Patient: Male, age 75
A 75-year-old male was admitted to our hospital complaining of persistent fever with general malaise for approximately 1 week. The patient had a productive cough and his medical history showed that he had diabetes mellitus (HbA1C 9.2%), hypertensive cardiovascular disease, and chronic obstructive pulmonary disease. He used oral medication and an inhaled bronchodilator to control his aforementioned diseases. In the admission survey, a complete blood count revealed that the patient had leukocytosis (WBC 21,000 muL). Moreover, a biochemistry survey showed that he had an elevated C-reactive protein level (20.3 mg/dl). A chest X-ray revealed that his left upper lobe was consolidated. The blood culture and sputum culture were performed at the admission under the impression of pneumonia. First, intravenous third-generation cephalosporin (ceftriaxone) combined with macrolide (azithromycin) were used. The patient's clinical symptoms improved slowly, but he developed a high fever. A chest computed tomography (CT) performed 1 week later still showed left upper lung consolidation (Fig. 1). The bacteria laboratory then reported gram-positive bacilli growth in the patient's blood culture, and the acid-fast stain of the bacteria in blood specimen was also revealed to be positive. Nocardia spp. was highly suspected. We performed a bronchoscopy for the lung lesion, and multiple white cheese-like plaque coatings were observed over the left upper lobe bronchial orifice. The transbronchoscopy washing, brushing, and biopsy were performed. The sputum specimen direct smear showed acid-fast stain positive bacilli, and a biopsy specimen showed granulomatous inflammation. According to the blood culture data and bronchoscopy results, a Nocardia spp. pulmonary infection with sepsis was highly suspected. Hence, we changed the antibiotics to intravenous carbapenum (imipenem) and sulfonamide trimethoprim. The patient's clinical condition improved gradually. After 2 weeks, two sets of blood culture at admission finally showed Tsukamurella tyrosinosolvens. Moreover, three transbronchoscopy washing specimen cultures revealed Mycobacterium bovis 1 week later. We started isoniazid, rifabutin, and ethambutol treatment for the lung lesion immediately. The use of imipenem was 3 weeks and the sulfonamide and trimethoprim treatment was maintained for 1 month. Furthermore, the antituberculosis treatment was maintained for 12 months. After medical management, the patient's chest X-ray survey and physical condition markedly improved.
Keywords: bacteremia, pcr (polymerase chain reaction), pneumonia, rrna (ribosome rna)
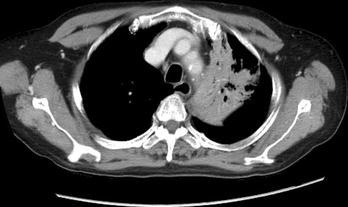
Image caption: The chest CT shows left upper lung consolidation.